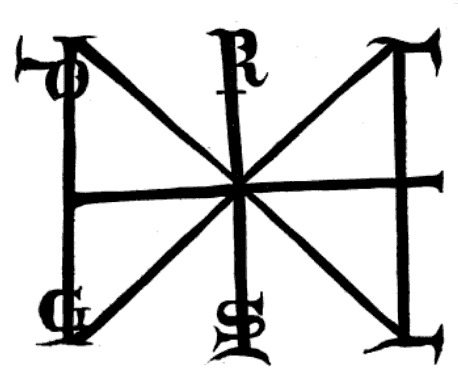
Signature of: henry iii